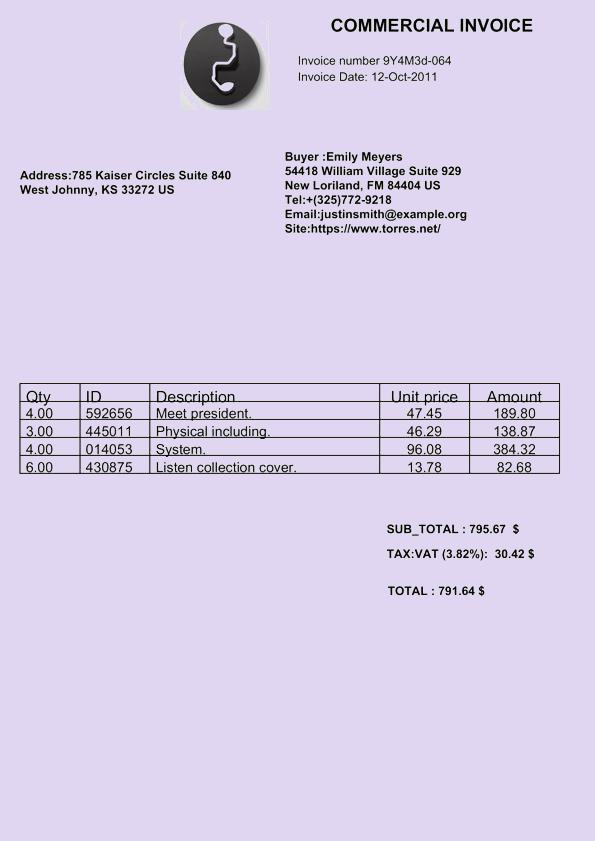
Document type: Invoice